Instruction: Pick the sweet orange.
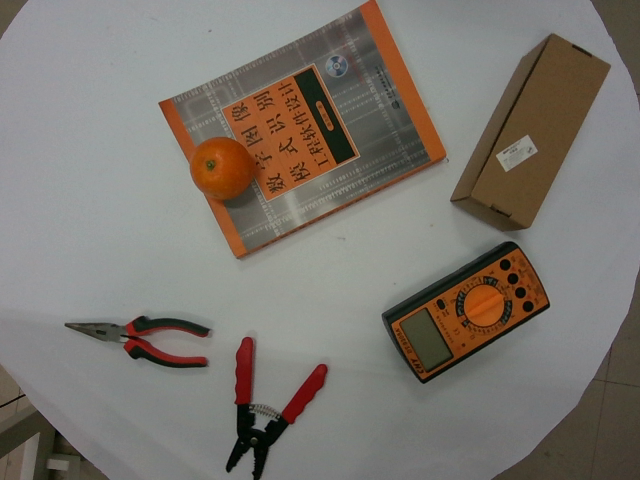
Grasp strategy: vertical